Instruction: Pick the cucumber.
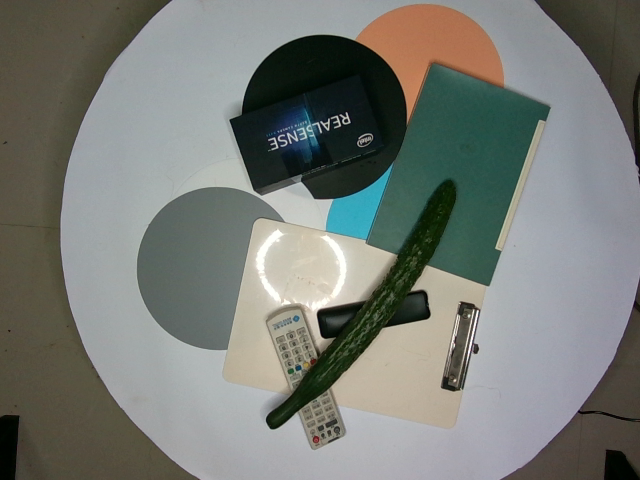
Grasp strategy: vertical